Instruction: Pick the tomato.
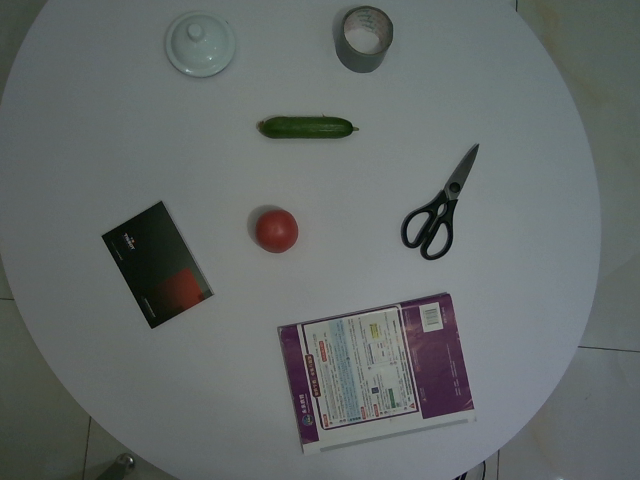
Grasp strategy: vertical